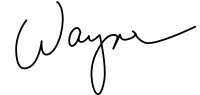
Signature of: wayne d fontana